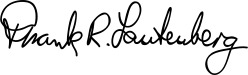
Signature of: frank lautenberg